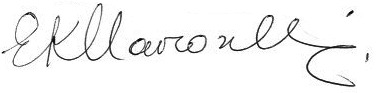
Signature of: erato kozakou marcoullis